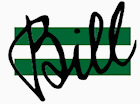
Signature of: william hillcourt